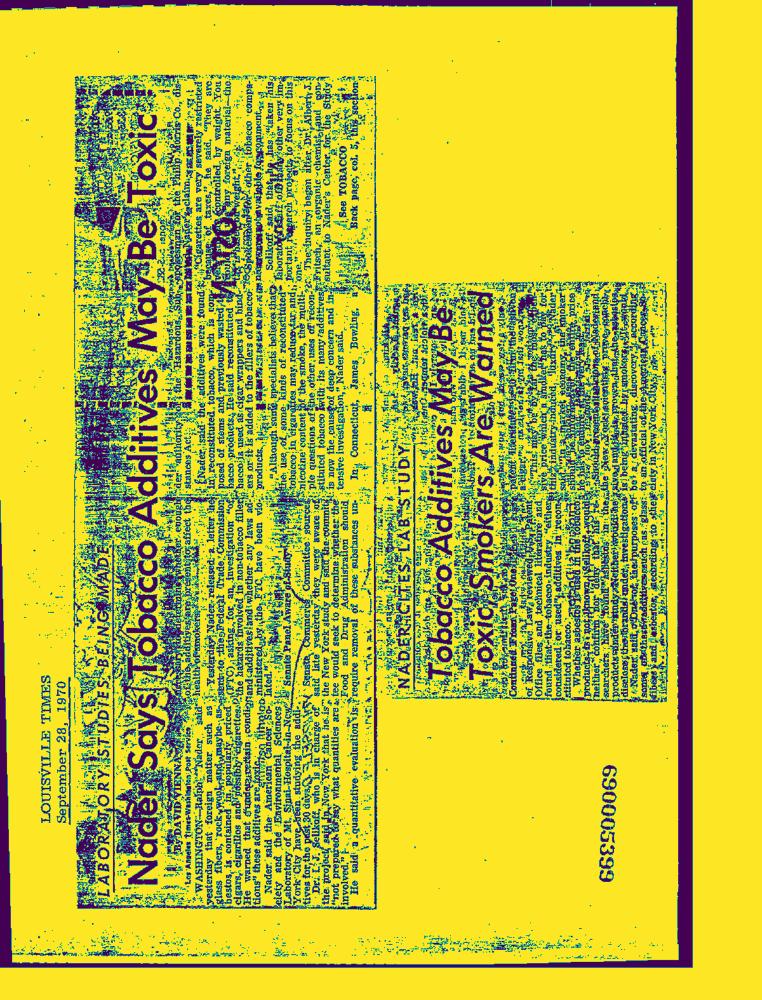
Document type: News-Article